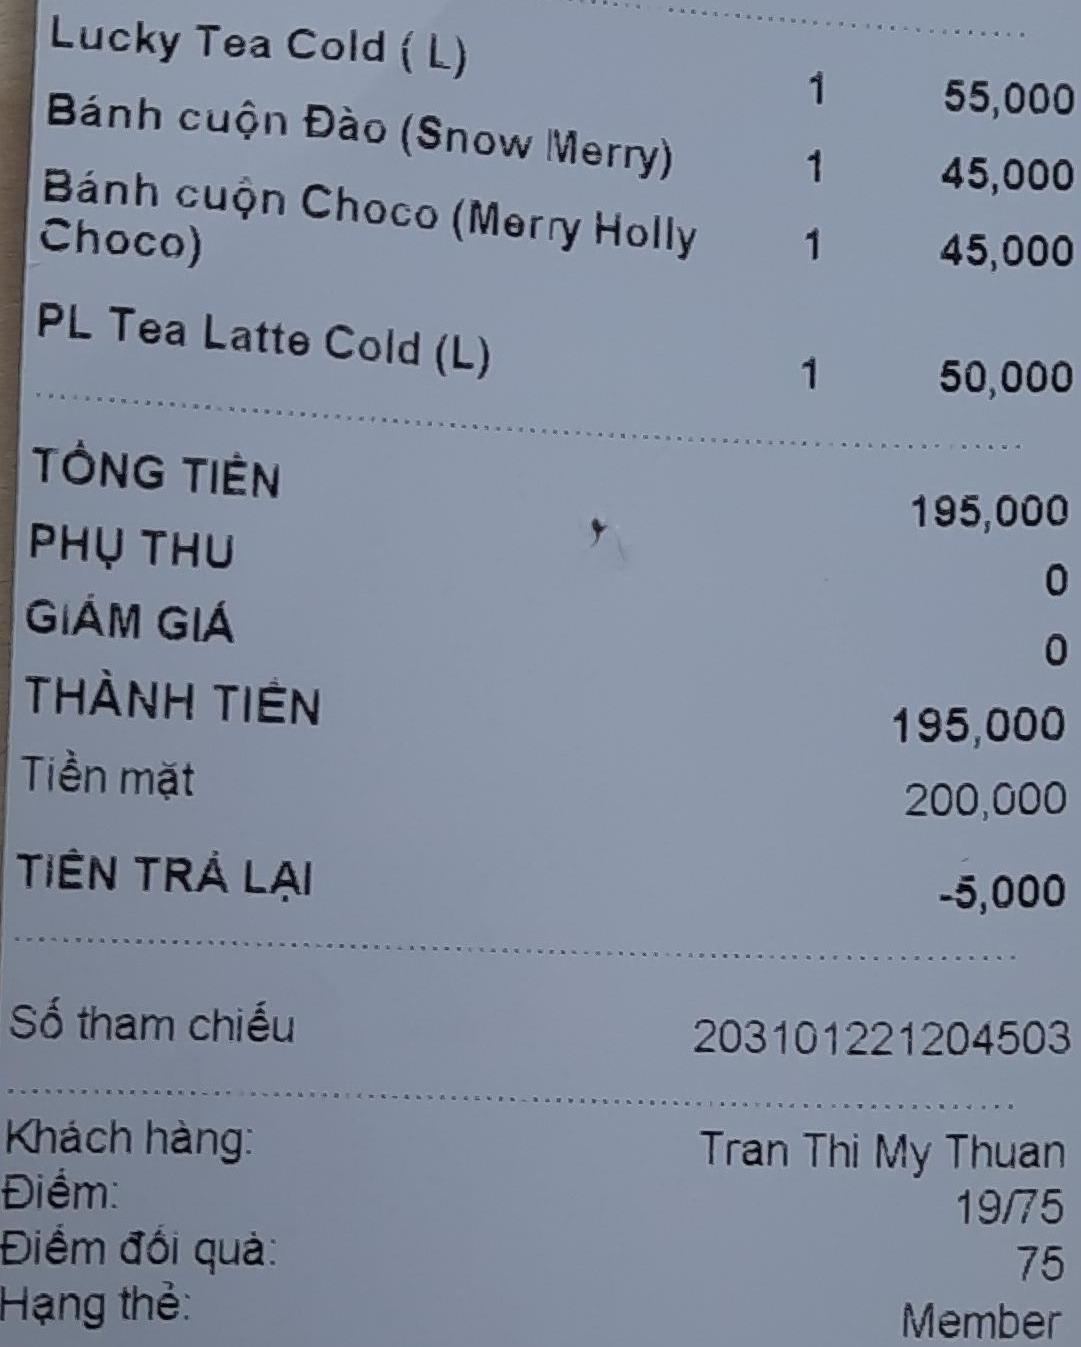
<table>
<tr>
<td>Lucky Tea Cold (L)</td>
<td>1</td>
<td>55,000</td>
</tr>
<tr>
<td>Bánh cuộn Đào (Snow Merry)</td>
<td>1</td>
<td>45,000</td>
</tr>
<tr>
<td>Bánh cuộn Choco (Merry Holly Choco)</td>
<td>1</td>
<td>45,000</td>
</tr>
<tr>
<td>PL Tea Latte Cold (L)</td>
<td>1</td>
<td>50,000</td>
</tr>
</table>

TỔNG TIỀN 195,000
PHỤ THU 0
GIẢM GIÁ 0
THÀNH TIỀN 195,000
Tiền mặt 200,000
TIỀN TRẢ LẠI -5,000

Số tham chiếu 203101221204503

Khách hàng: Tran Thi My Thuan
Điểm: 19/75
Điểm đổi quà: 75
Hạng thẻ: Member